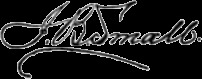
Signature of: john bryan small